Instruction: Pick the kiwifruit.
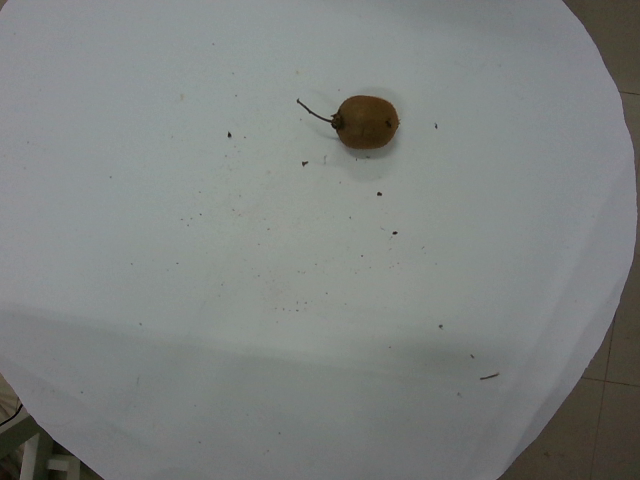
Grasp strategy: vertical